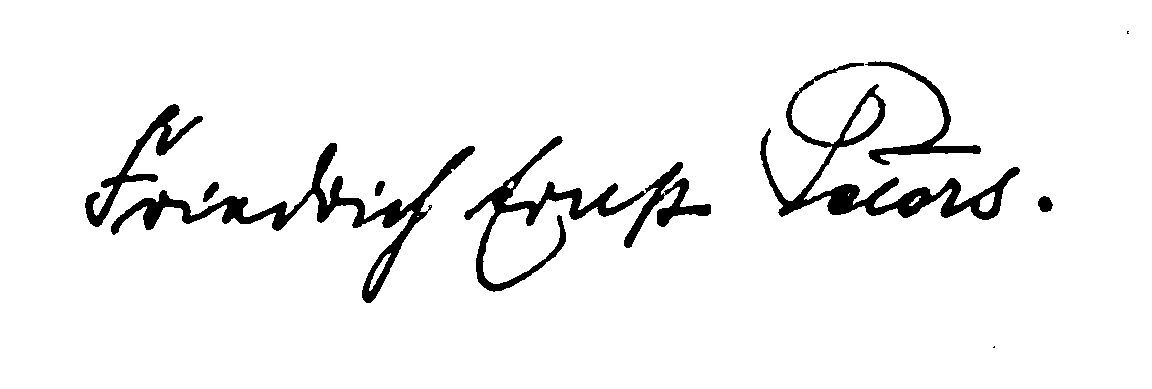
Signature of: friedrich ernst peters